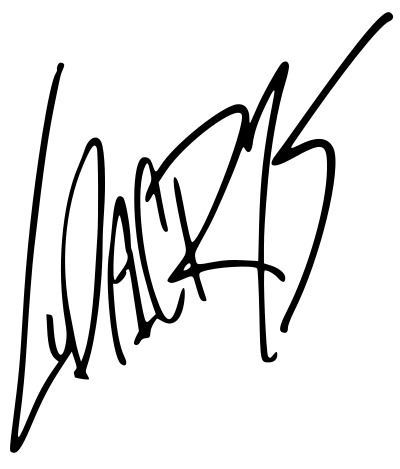
Signature of: ludacris